Retrieve the amount in words, amount in figures, name of the payee, date on the cheque, and the bank name from the image.
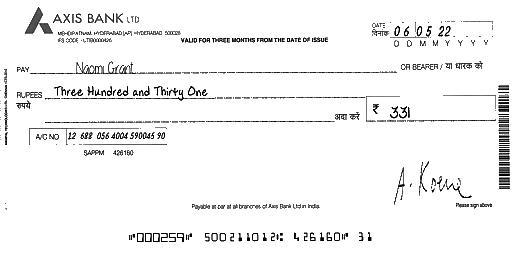
amt_in_words: Three Hundred and Thirty One
amt_in_figures: 331
payee_name: Naomi Grant
bank_name: AXIS BANK
cheque_date: 06/05/22